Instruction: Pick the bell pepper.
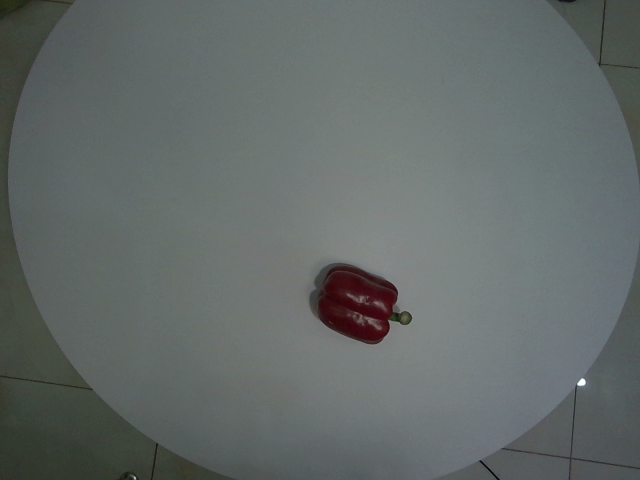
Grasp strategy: vertical